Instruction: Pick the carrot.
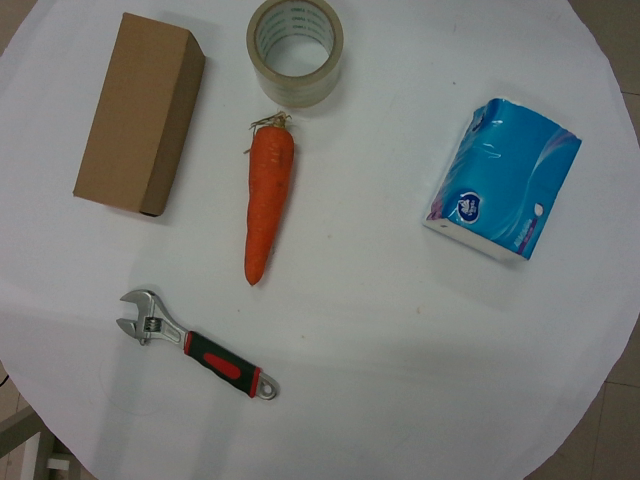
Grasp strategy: vertical